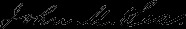
Signature of: john mccormick lea